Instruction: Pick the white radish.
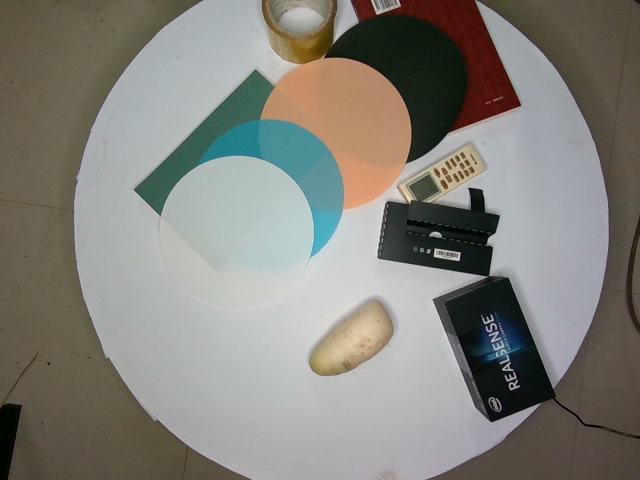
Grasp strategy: vertical